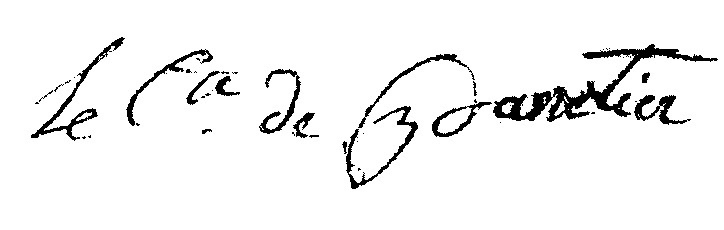
Signature of: louis marie de panetier de miglot